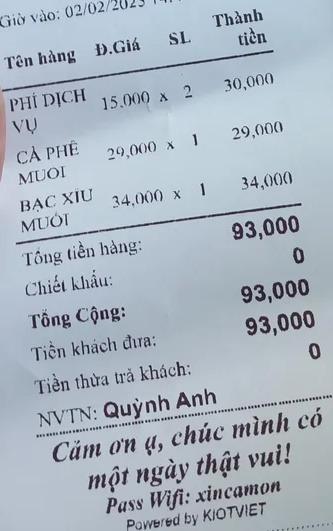
Giờ vào: 02/02/2023

<table>
<tr>
<th>Tên hàng</th>
<th>Đ.Giá</th>
<th>SL</th>
<th>Thành tiền</th>
</tr>
<tr>
<td>PHÍ DỊCH VỤ</td>
<td>15.000</td>
<td>x 2</td>
<td>30,000</td>
</tr>
<tr>
<td>CÀ PHÊ MUOI</td>
<td>29,000</td>
<td>x 1</td>
<td>29,000</td>
</tr>
<tr>
<td>BẠC XIU MUỐI</td>
<td>34,000</td>
<td>x 1</td>
<td>34,000</td>
</tr>
</table>

Tổng tiền hàng: 93,000
Chiết khấu: 0
Tổng Cộng: 93,000
Tiền khách đưa: 93,000
Tiền thừa trả khách: 0

NVTN: Quỳnh Anh
Cảm ơn ạ, chúc mình có một ngày thật vui!
Pass Wifi: xincamon
Powered by KIOTVIET